Question: What could the diagnosis suggest?
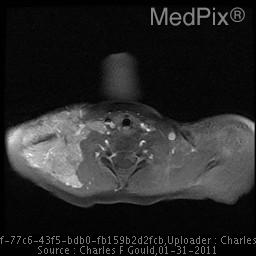
Answer: The possible diagnosis includes •  Capillary (Infantile) Hemangioma
•  Venous Malformation
•  Sarcoma (Rhabdomyosarcoma, Extraosseous Ewings, Undifferentiated Sarcoma)
•  Plexiform Neurofibroma
•  Arteriovenous Malformation.